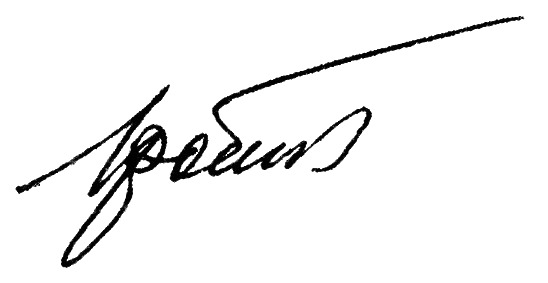
Signature of: mikhail gromov